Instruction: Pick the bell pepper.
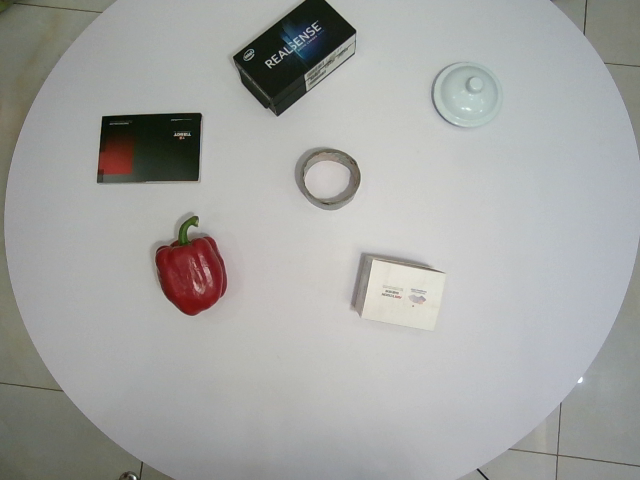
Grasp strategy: vertical